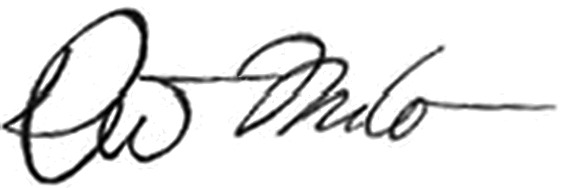
Signature of: drew c macewen